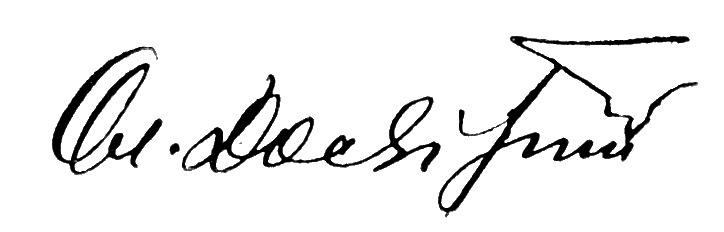
Signature of: oles dosvitniy